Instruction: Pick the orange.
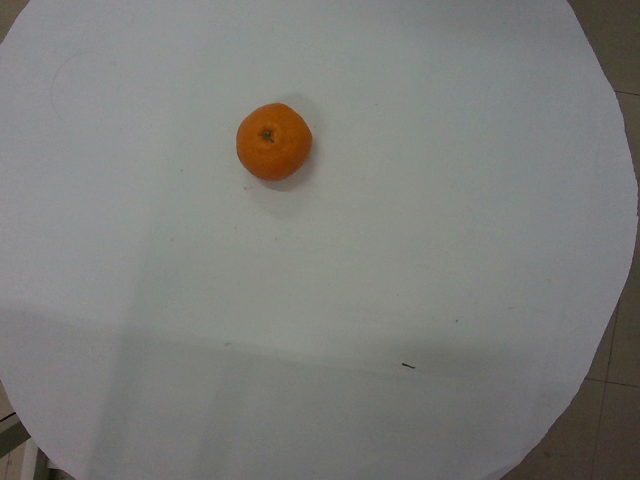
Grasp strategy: vertical